Question: Explain the disease:
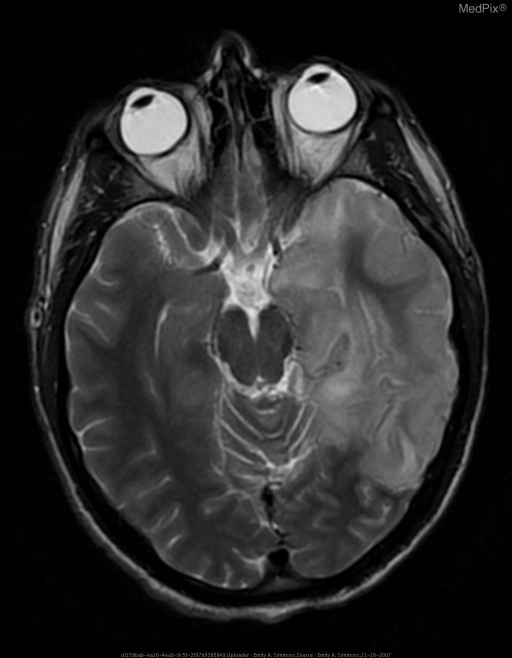
Answer: The disease is discussed as: Lesions/Condition: HSV Encephalitis

Associations/Predisposing  Factors: Prior HSV infection, primarily HSV-2 in neonates and HSV-1 after the neonatal period.

Common  Locations: The limbic region is most freqently involved -  temporal lobes, insula, subfrontal, and cingulate gyri.  Involvlement is usually bilateral, but asymmetric.  In infants and children, the imaging findings may be atypical, with predominant involvement of the cerebral hemispheres.

Demographics: All ages can be affected, however, the highest incidence is in adolescents and young adults.

Histology: May demonstrate mononuclear inflammation, perivascular cuffing, focal inflammatory infiltrates, microglial nodules, necrosis, macrophage infiltration.

Gross  Appearance: Areas of hemorrhagic necrosis may be present.

Radiology: Temporal lobe involvement is the most common finding, and there may be resultant mass effect.  On CT, hypoattenuation may be seen in the temporal lobe, but MRI is the best imaging modality if herpes encephalitis is suspected.

T1 weighted imaging may reveal mass efect and loss of grey white differentiation.  Subacute hemorrhage may be seen, and if present will "bloom" on T2* GRE.  T2 weighted imaging demonstrates increased signal in the involved regions, which is frequently bilateral but assymetric.  There may be restricted diffusion on DWI. On post contrast imaging mild, patchy enhancement may be seen in the early phases.  Meningeal enhancement is occasionally seen, and gyriform enhancement is usually seen 1 week after symptom onset.

Prognosis  and  Treatment: 70% mortality if untreated.  Even with treatment approximately 50% will have neurological deficit.  Standard treatment consists of acyclovir iv 10 mg/kg three times daily for 14-21 days. Treatment should begin as soon as diagnosis suspected, and not delayed for imaging or laboratory confirmation.